Identify and extract the amount in words, amount in numbers, payee name, cheque date, and bank name from the image.
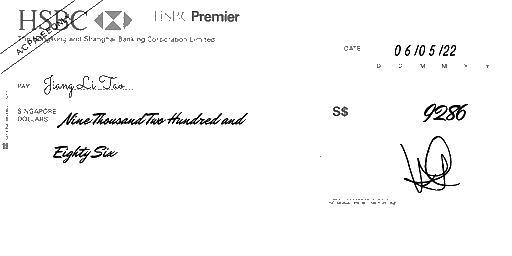
amt_in_words: Nine Thousand Two Hundred and Eighty Six
amt_in_figures: 9286
payee_name: Jiang Li Tao
bank_name: HSBC
cheque_date: 06/05/22